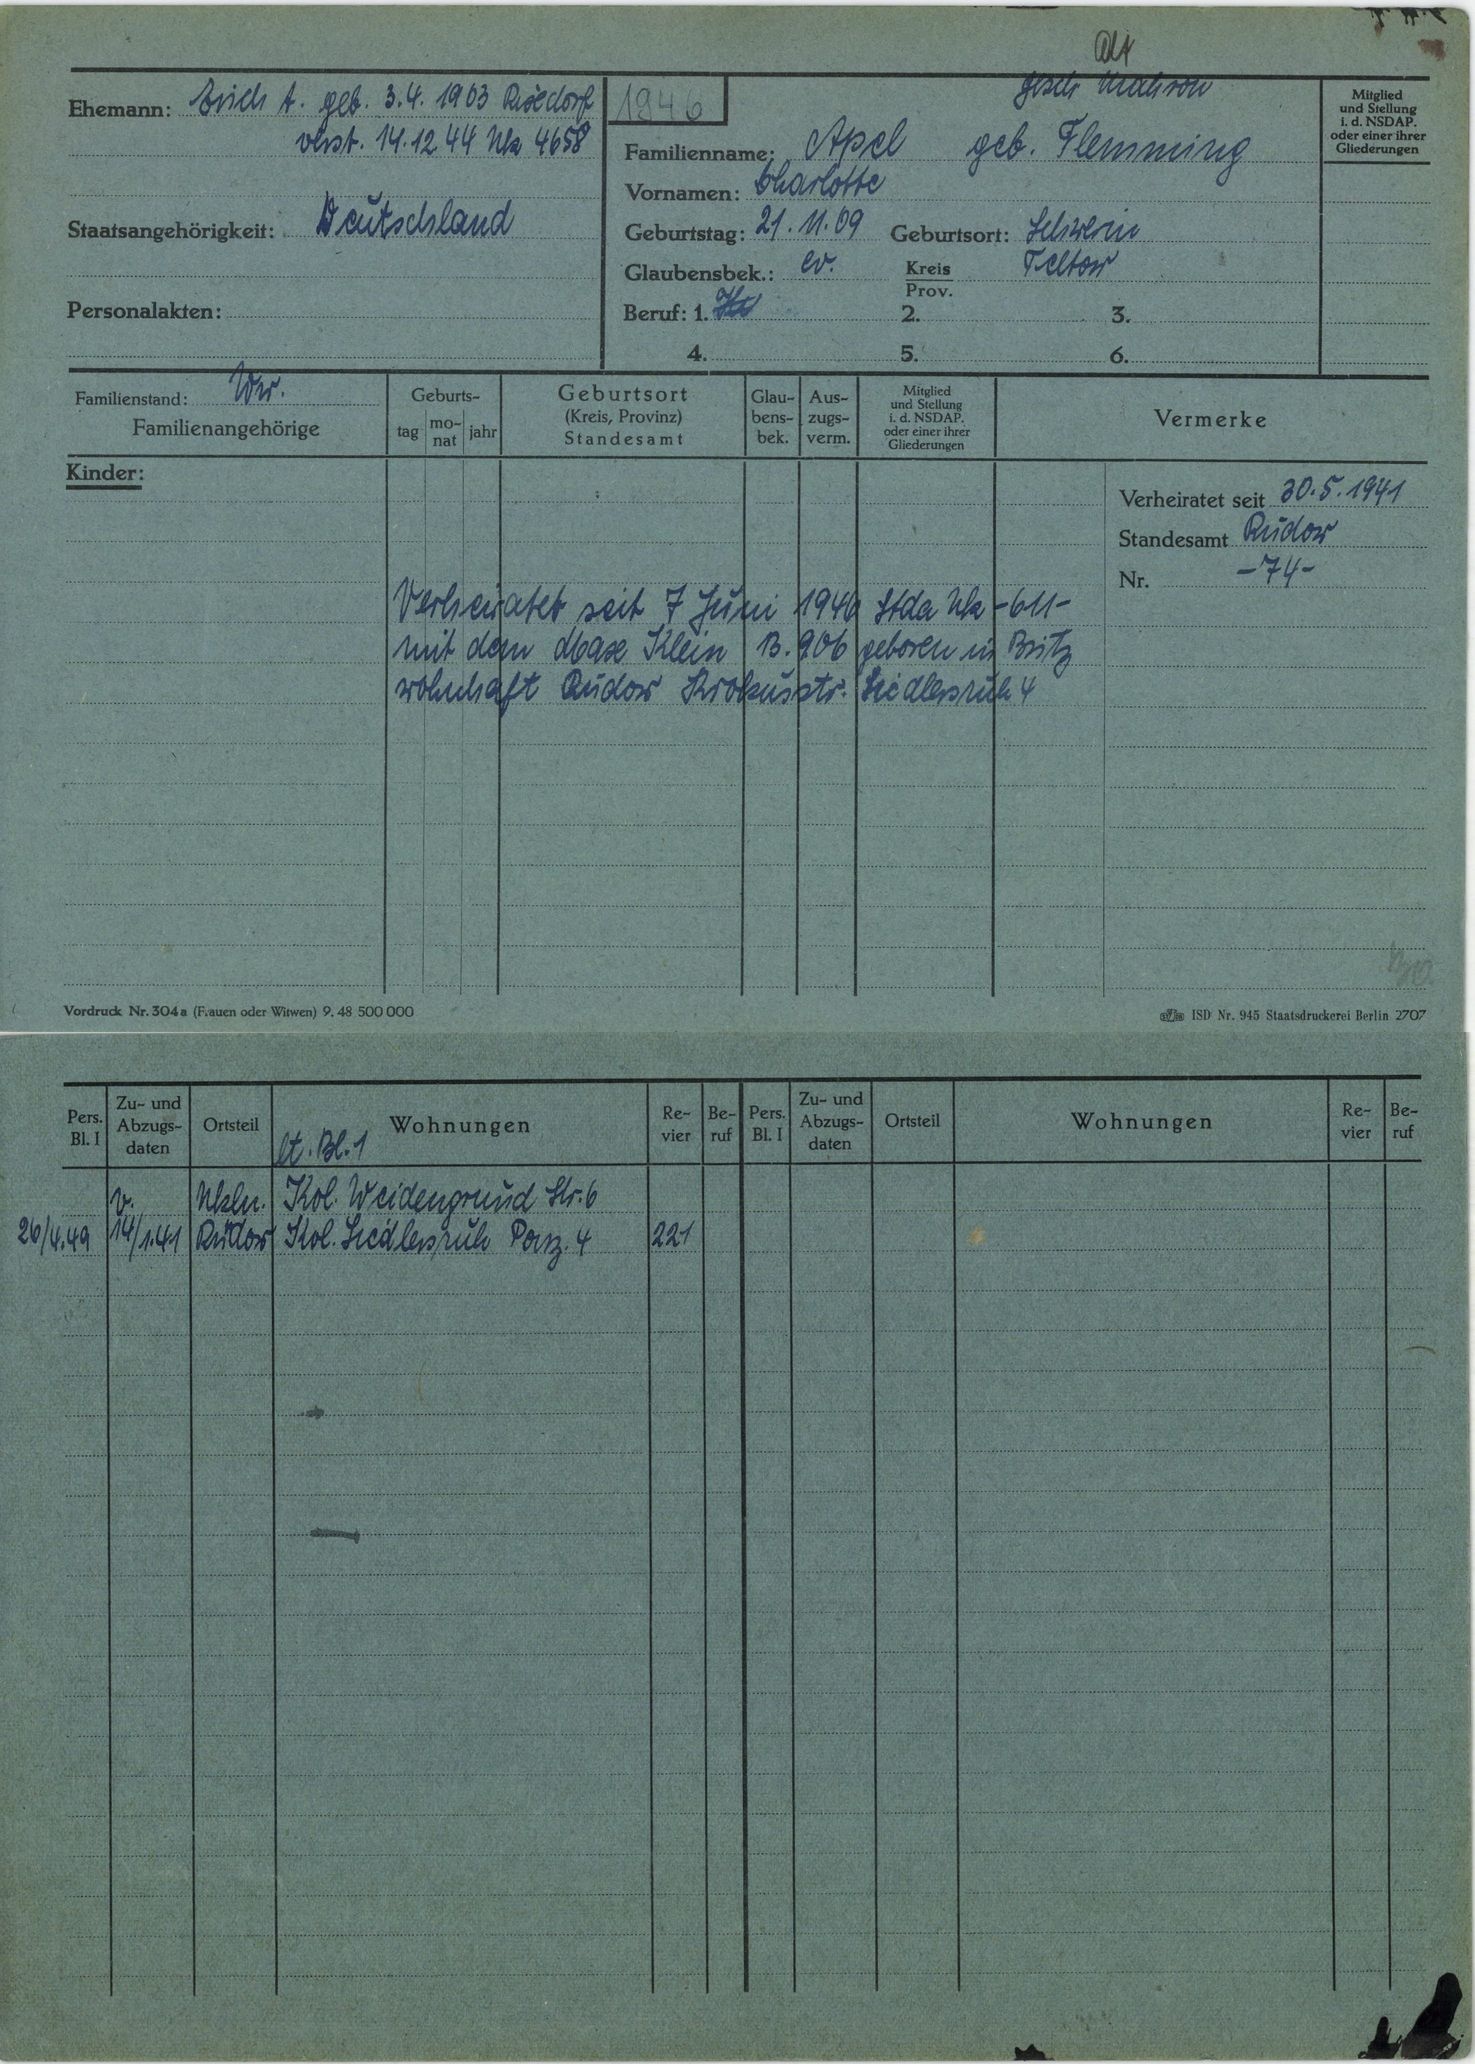
gesch. Mahrow

Apel geb. Flemming